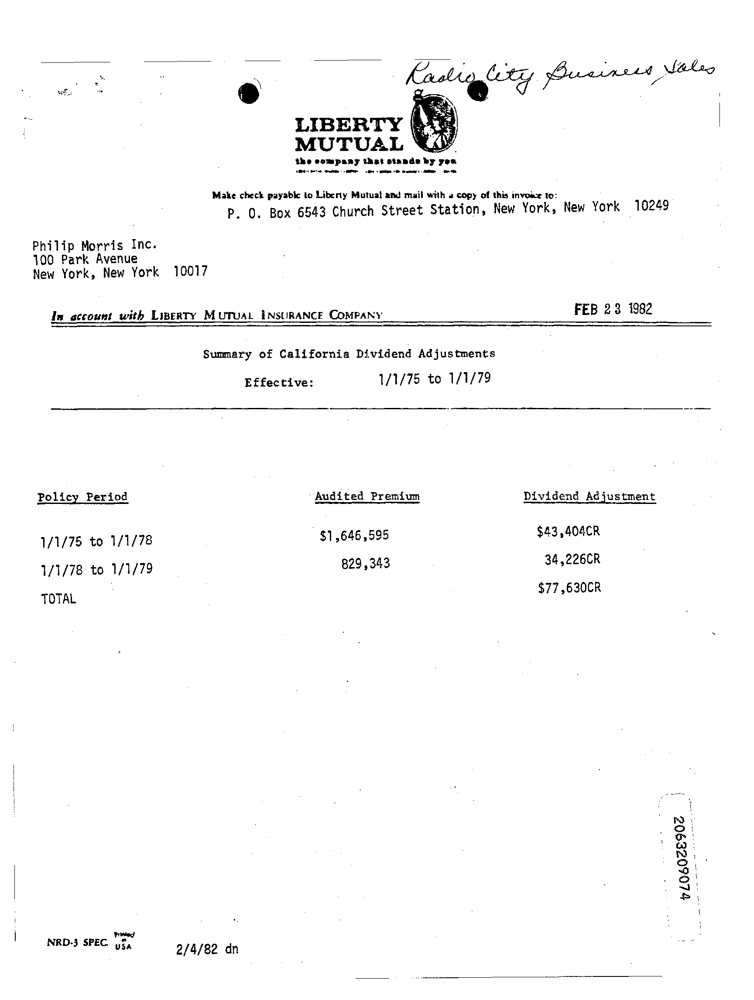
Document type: Invoice